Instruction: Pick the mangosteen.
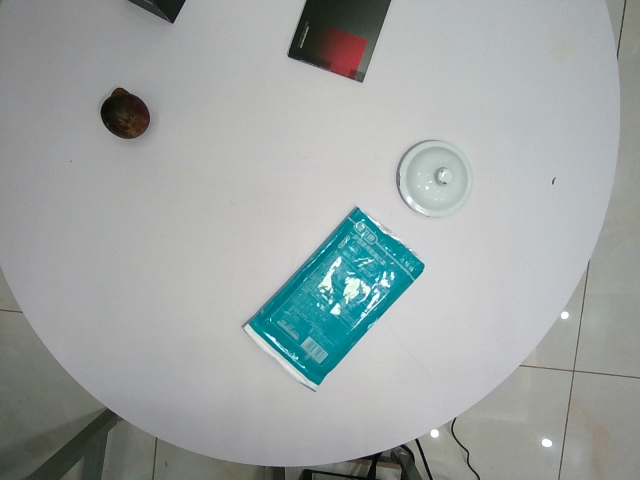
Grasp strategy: vertical